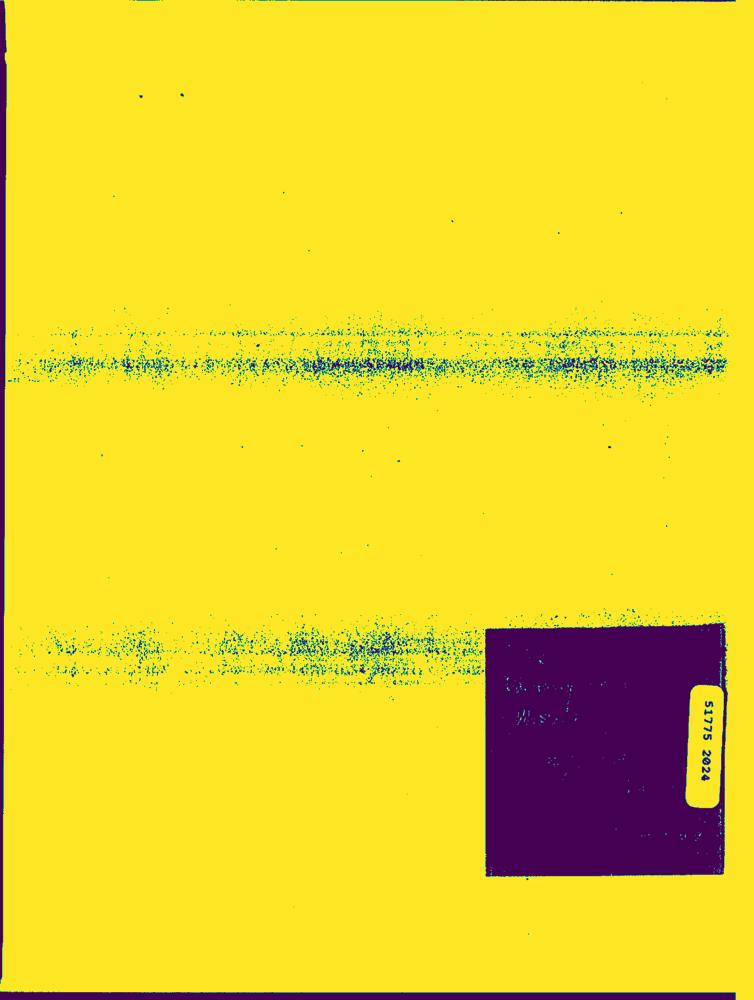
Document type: Hand-Written